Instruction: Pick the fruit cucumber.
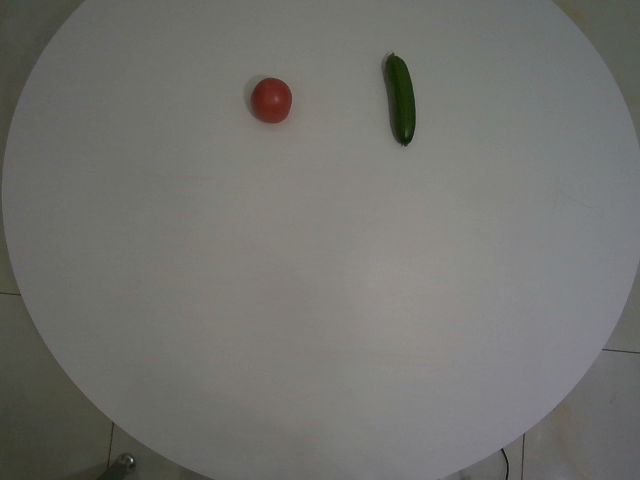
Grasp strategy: vertical